Can you pull out the amount in words, numerical amount, payee's name, date of the cheque, and the bank's name from the image?
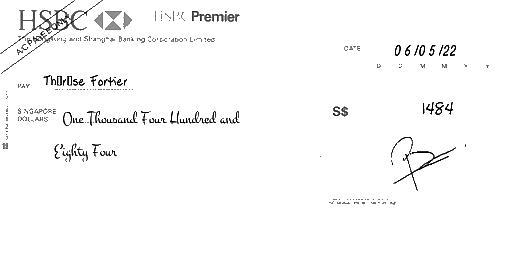
amt_in_words: One Thousand Four Hundred and Eighty Four
amt_in_figures: 1484
payee_name: Thérèse Fortier
bank_name: HSBC
cheque_date: 06/05/22